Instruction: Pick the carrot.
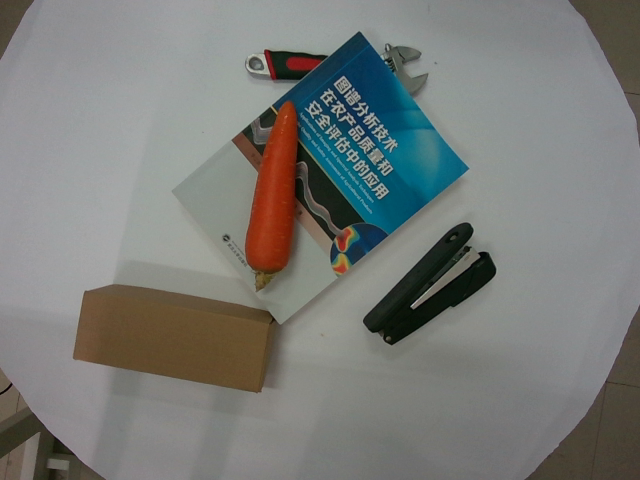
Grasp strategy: vertical